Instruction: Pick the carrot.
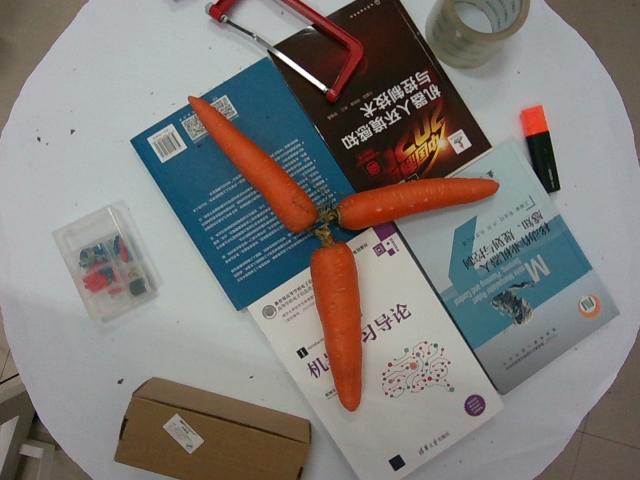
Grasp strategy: vertical